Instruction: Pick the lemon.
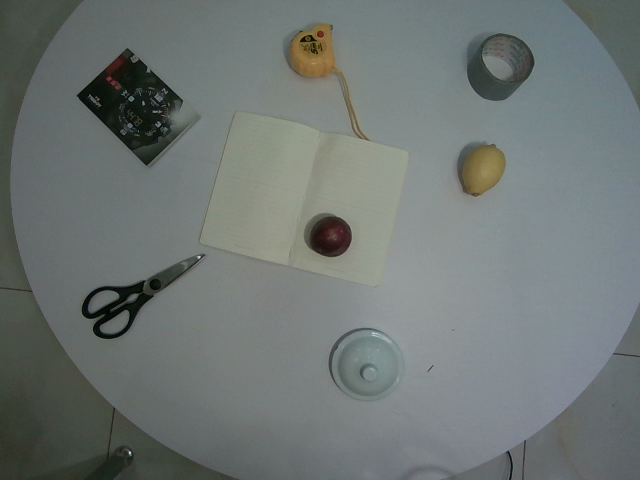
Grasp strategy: vertical